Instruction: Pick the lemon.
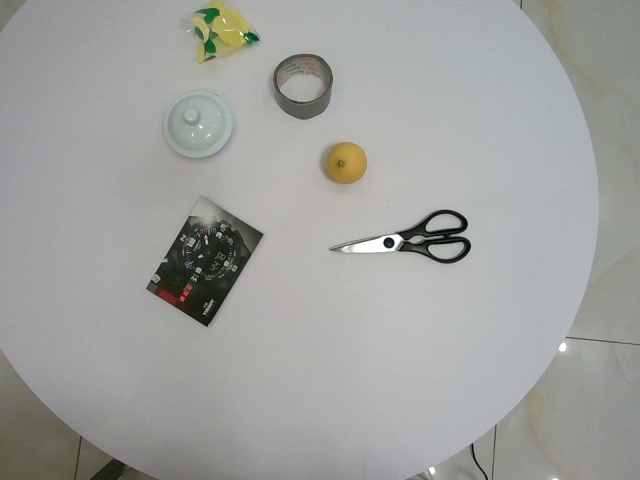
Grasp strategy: vertical